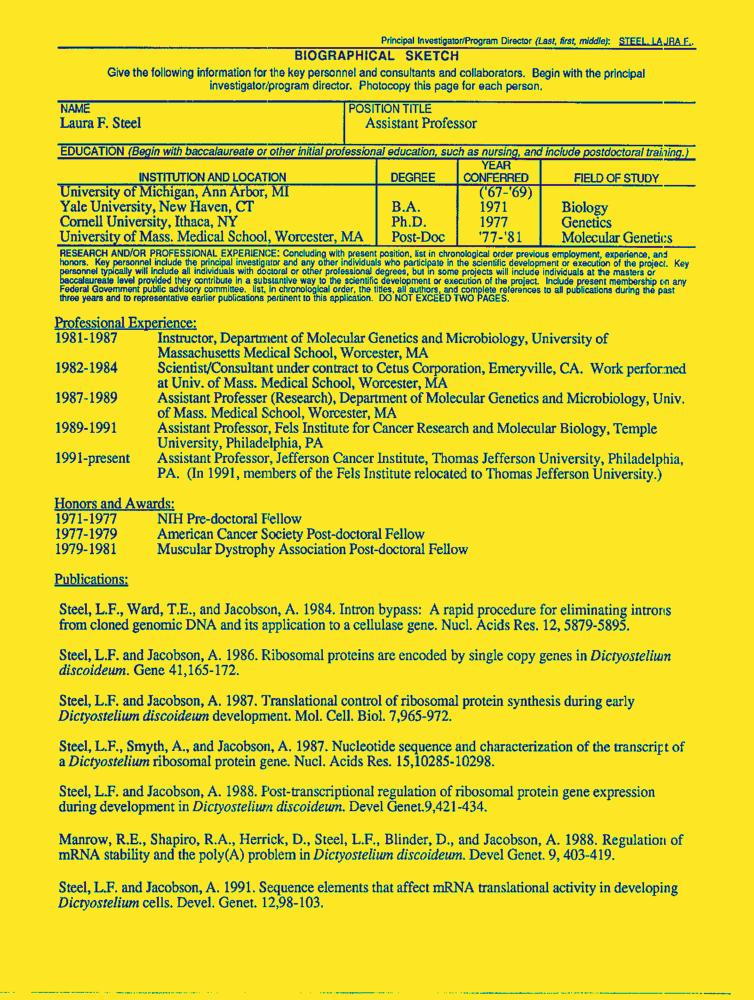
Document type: Resume-Doc